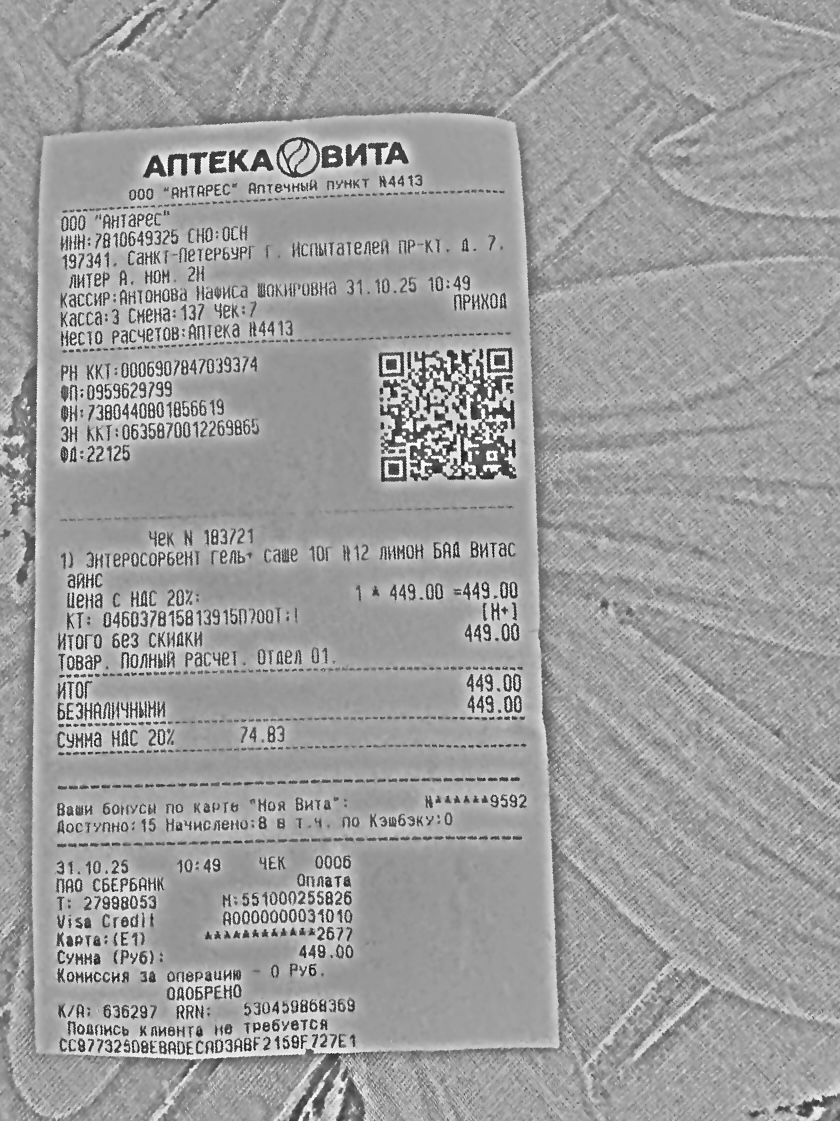
Продавец: ООО "АНТАРЕС"
ИНН: 7810649325
Дата: 31.10.25
Товары: Энтеросорбент гель саше 10Г №12 лимон БАД Витас айнс
Количество: 1
Цена: 449.00
Сумма: 449.00
Итого: 449.00